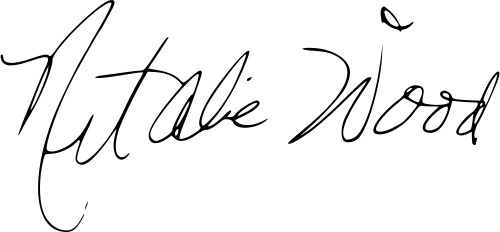
Signature of: natalie wood